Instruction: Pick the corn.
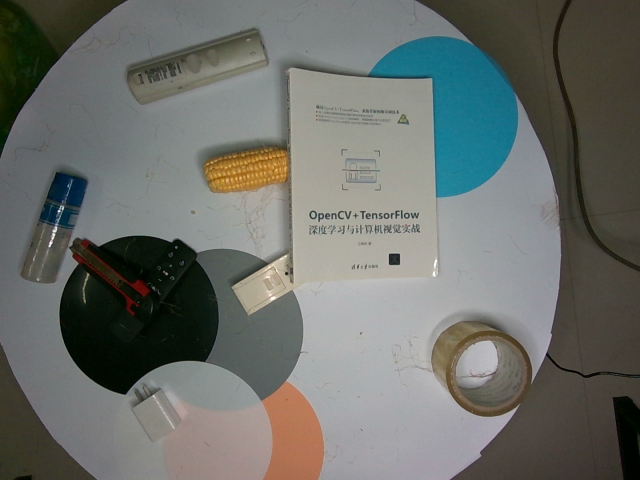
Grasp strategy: vertical